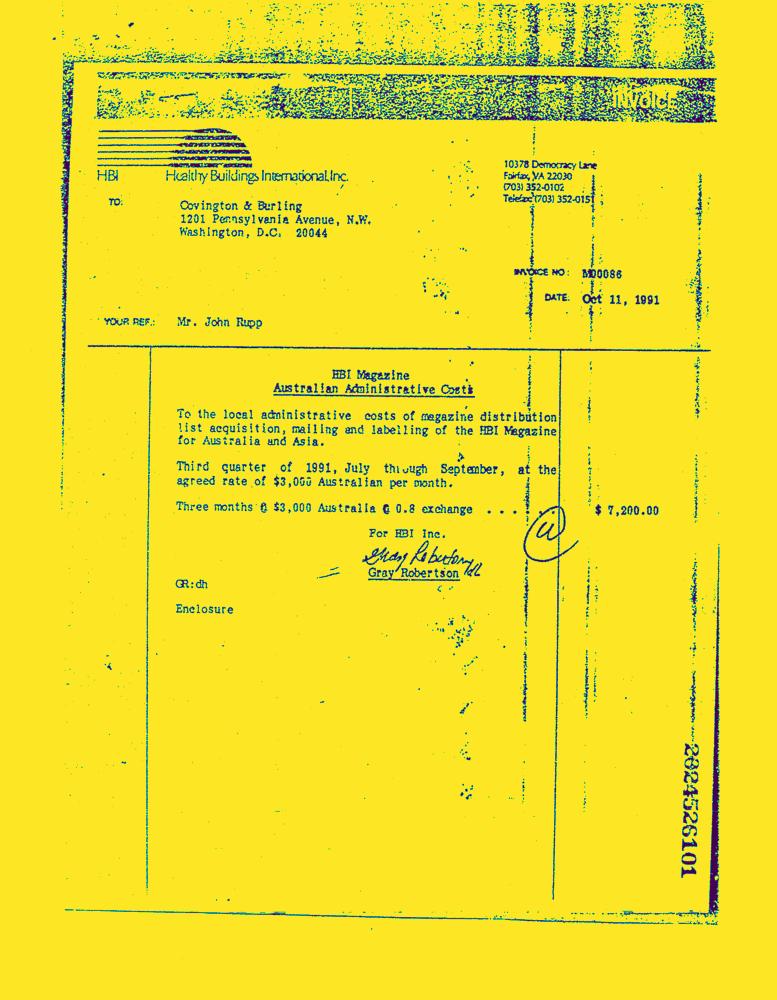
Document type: Invoice-Doc